Question: What could the diagnosis suggest?
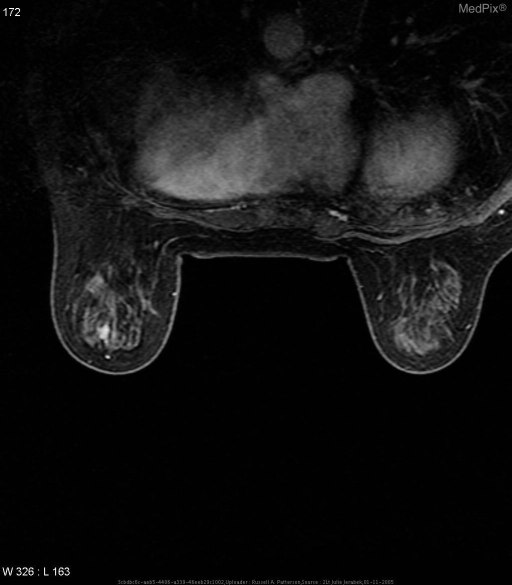
Answer: The possible diagnosis includes Differential Diagnosis for these findings in this case:
Malignant neoplasm—ductal carcinoma, lobular carcinoma, inflammatory carcinoma
Fibroadenoma
Abscess.